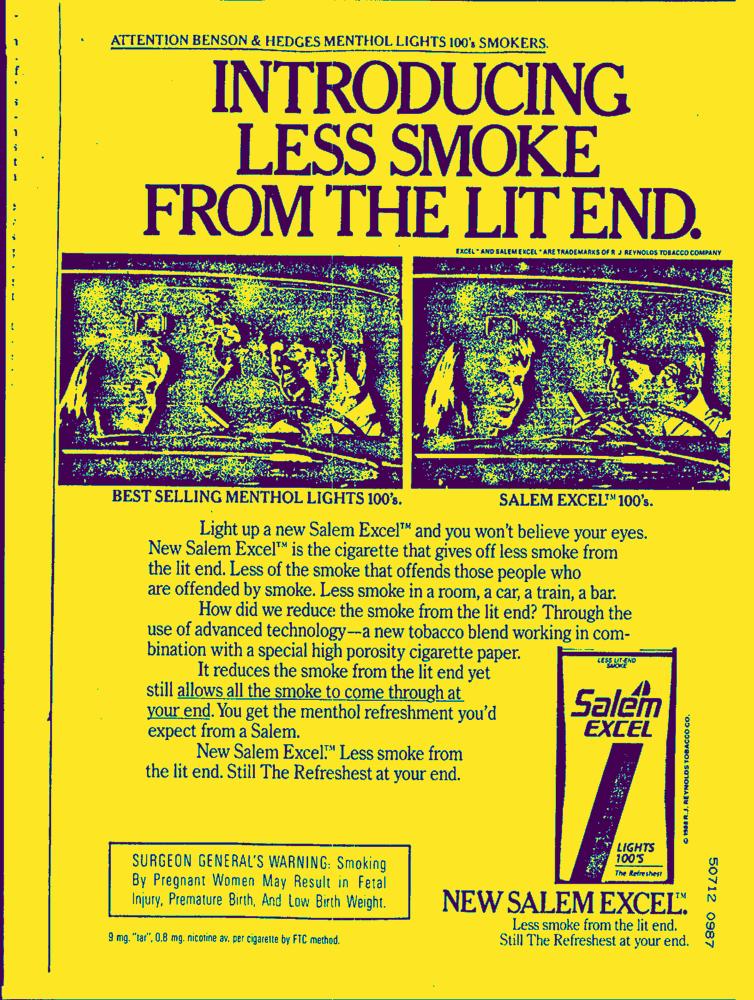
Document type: AD